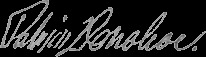
Signature of: patrick donahoe